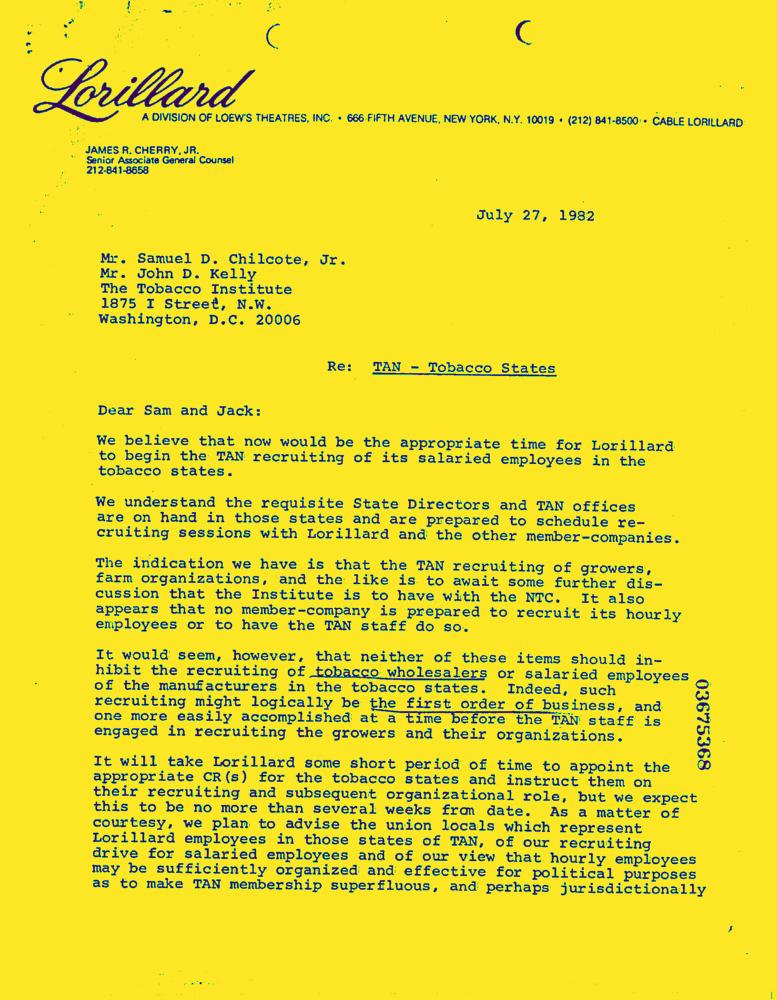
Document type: Letter-Doc